Question: What are the imaging findings?
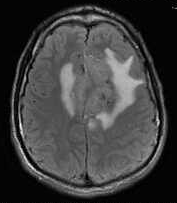
Answer: The imaging shows Large homogeneously enhancing lesion based in the dura of the falx, and pressing on the anterior cerebral hemisphere.  There is rightward mass effect on the falx as well as inferior displacement of the body of the corpus callosum with partial effacement of the third ventricle.  The mass looks extraaxial, but has intraaxial vasogengenic edema in frontal lobes surrounding the mass. Large homogeneously enhancing lesion based in the dura of the falx, and pressing on the anterior cerebral hemisphere.  There is rightward mass effect on the falx as well as inferior displacement of the body of the corpus callosum with partial effacement of the third ventricle.  The mass looks extraaxial, but has intraaxial vasogengenic edema in frontal lobes surrounding the mass..